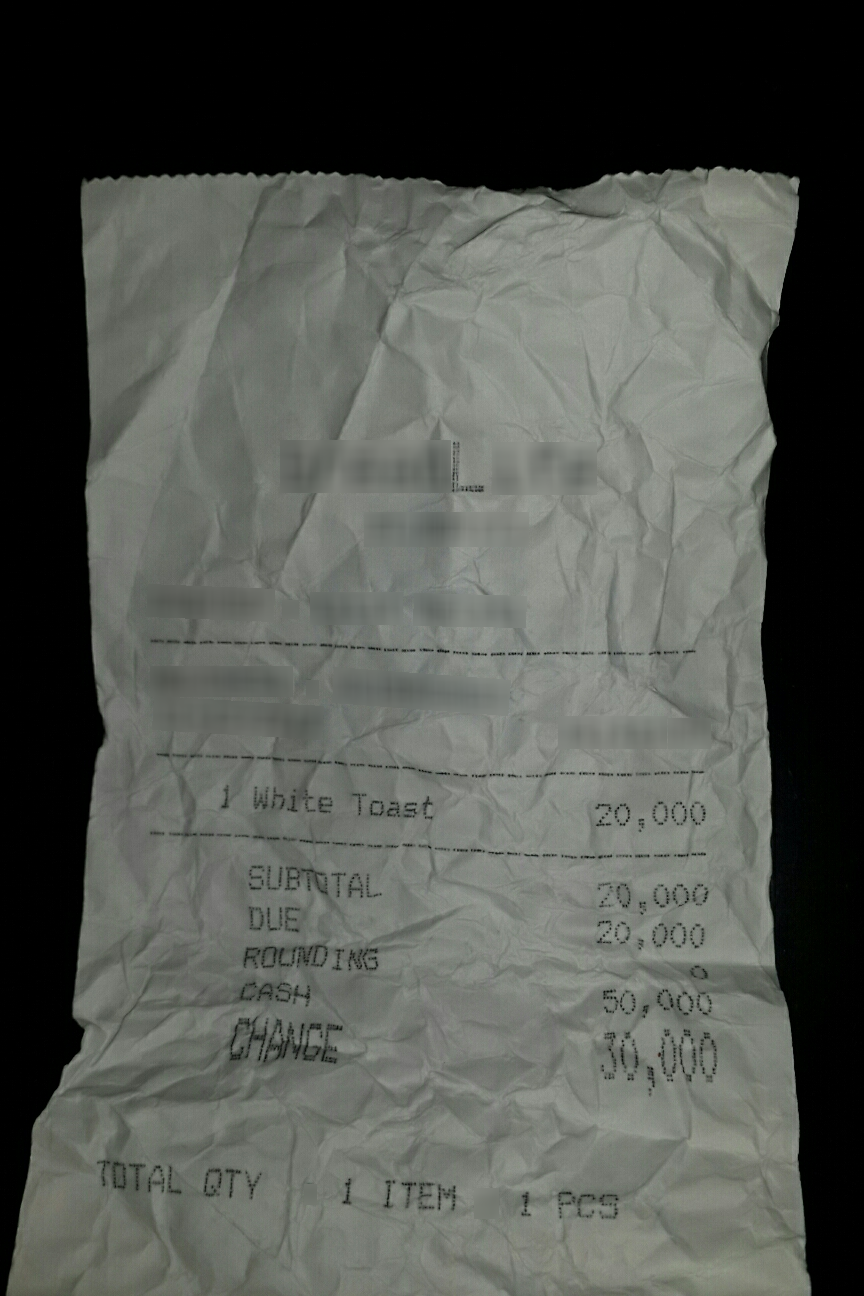
Number of items: 3
Subtotal: 20,000
Other charges: O
Total: 20,000
OCR text regions:
text: ROUNDING
text: O
text: 1
text: White
text: Toast
text: 20,000
text: SUBTQTAL
text: 20,000
text: DUE
text: 20,000
text: CASH
text: 50,000
text: CHANGE
text: 30,000
text: TOTAL
text: QTY
text: 1
text: ITEM
text: 1
text: PCS